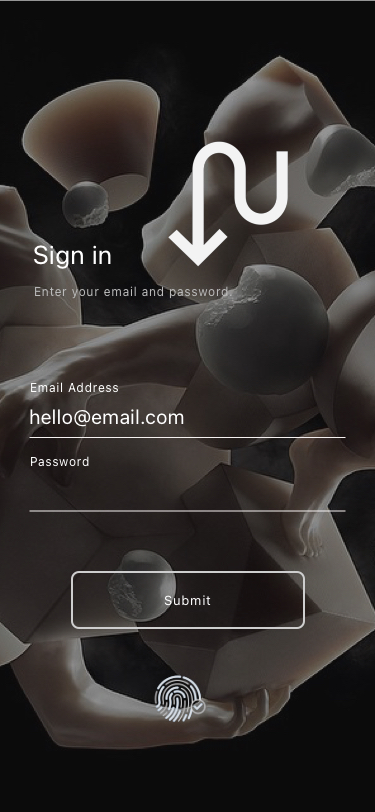
Text in this UI design:
Sign in
hello@email.com
Enter your email and password.
Email Address
Password